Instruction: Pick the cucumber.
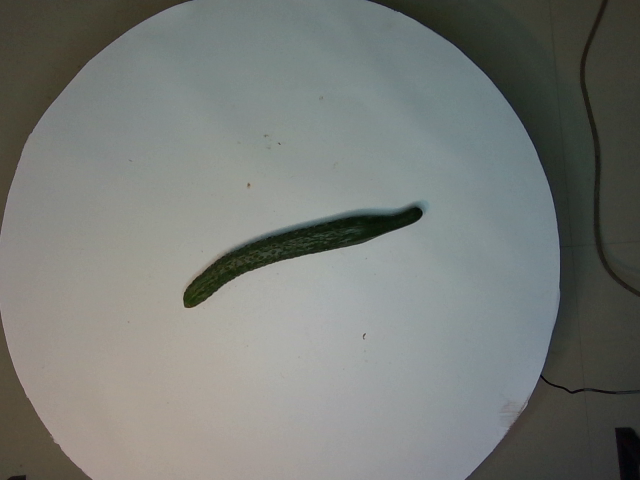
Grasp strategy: vertical